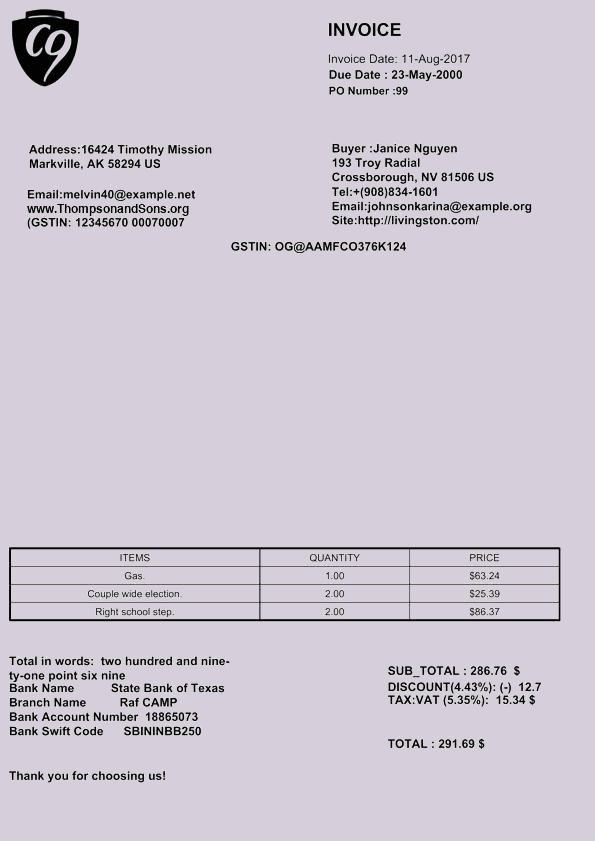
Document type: Invoice